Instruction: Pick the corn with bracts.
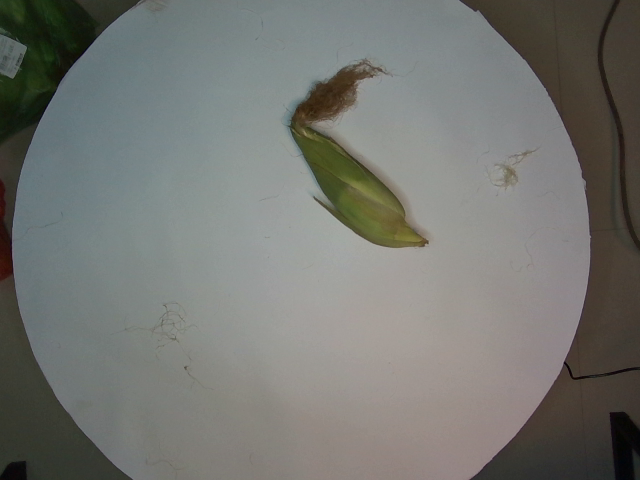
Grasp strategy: vertical